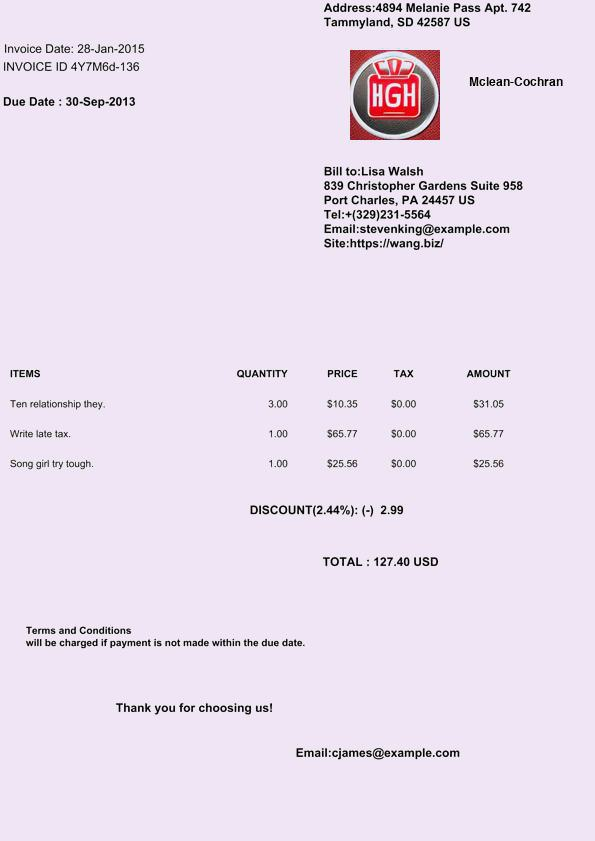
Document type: Invoice